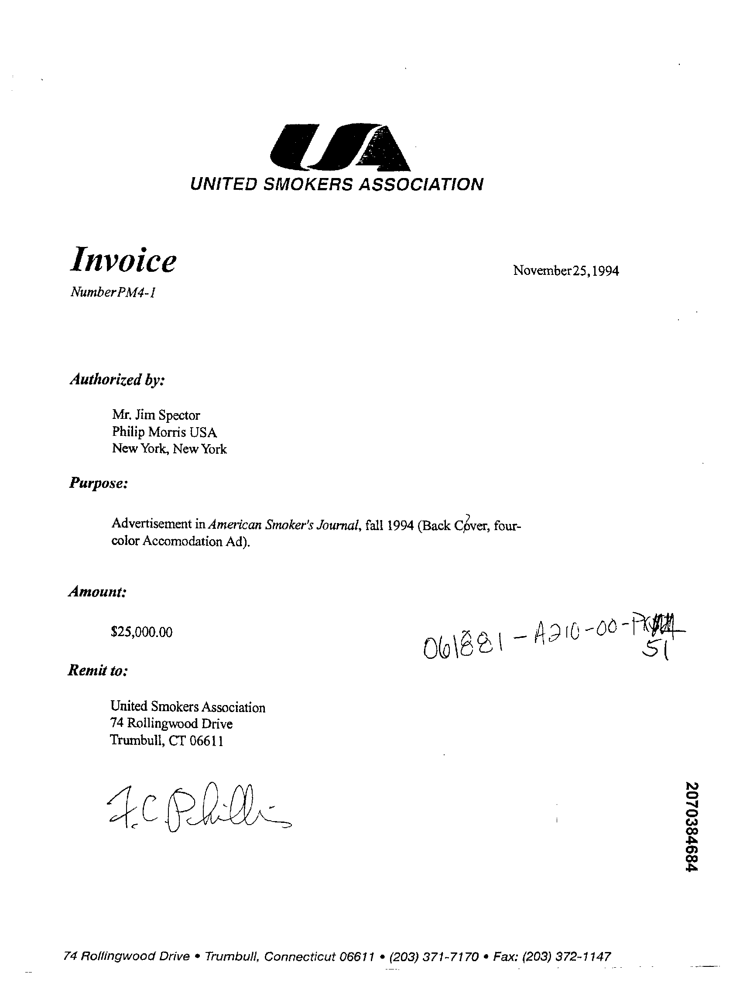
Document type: Invoice